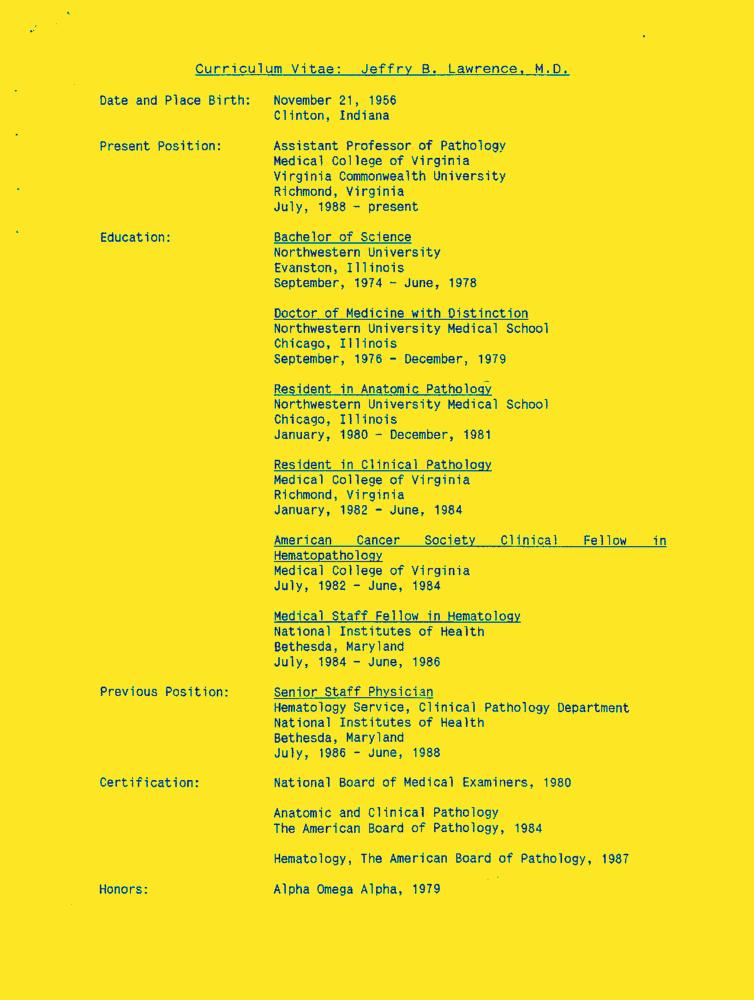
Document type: Resume-Doc